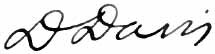
Signature of: david davis